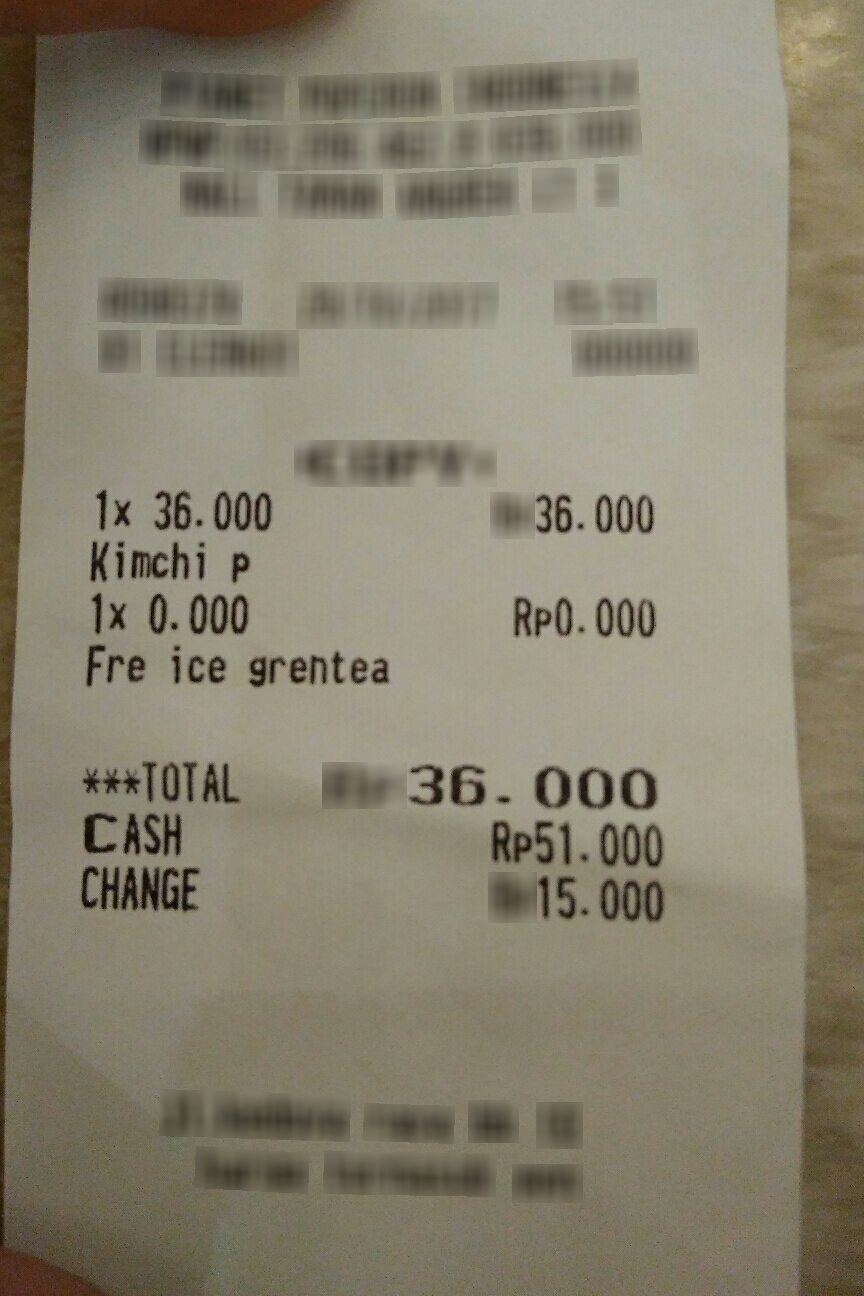
Number of items: 2
Total: 36.000
OCR text regions:
text: 1x
text: 36.000
text: 36.000
text: Kimchi
text: P
text: 1x
text: 0.000
text: Rp 0.000
text: Fre
text: ice
text: grentea
text: ***TOTAL
text: 36.000
text: CASH
text: Rp 51.000
text: CHANGE
text: 15.000